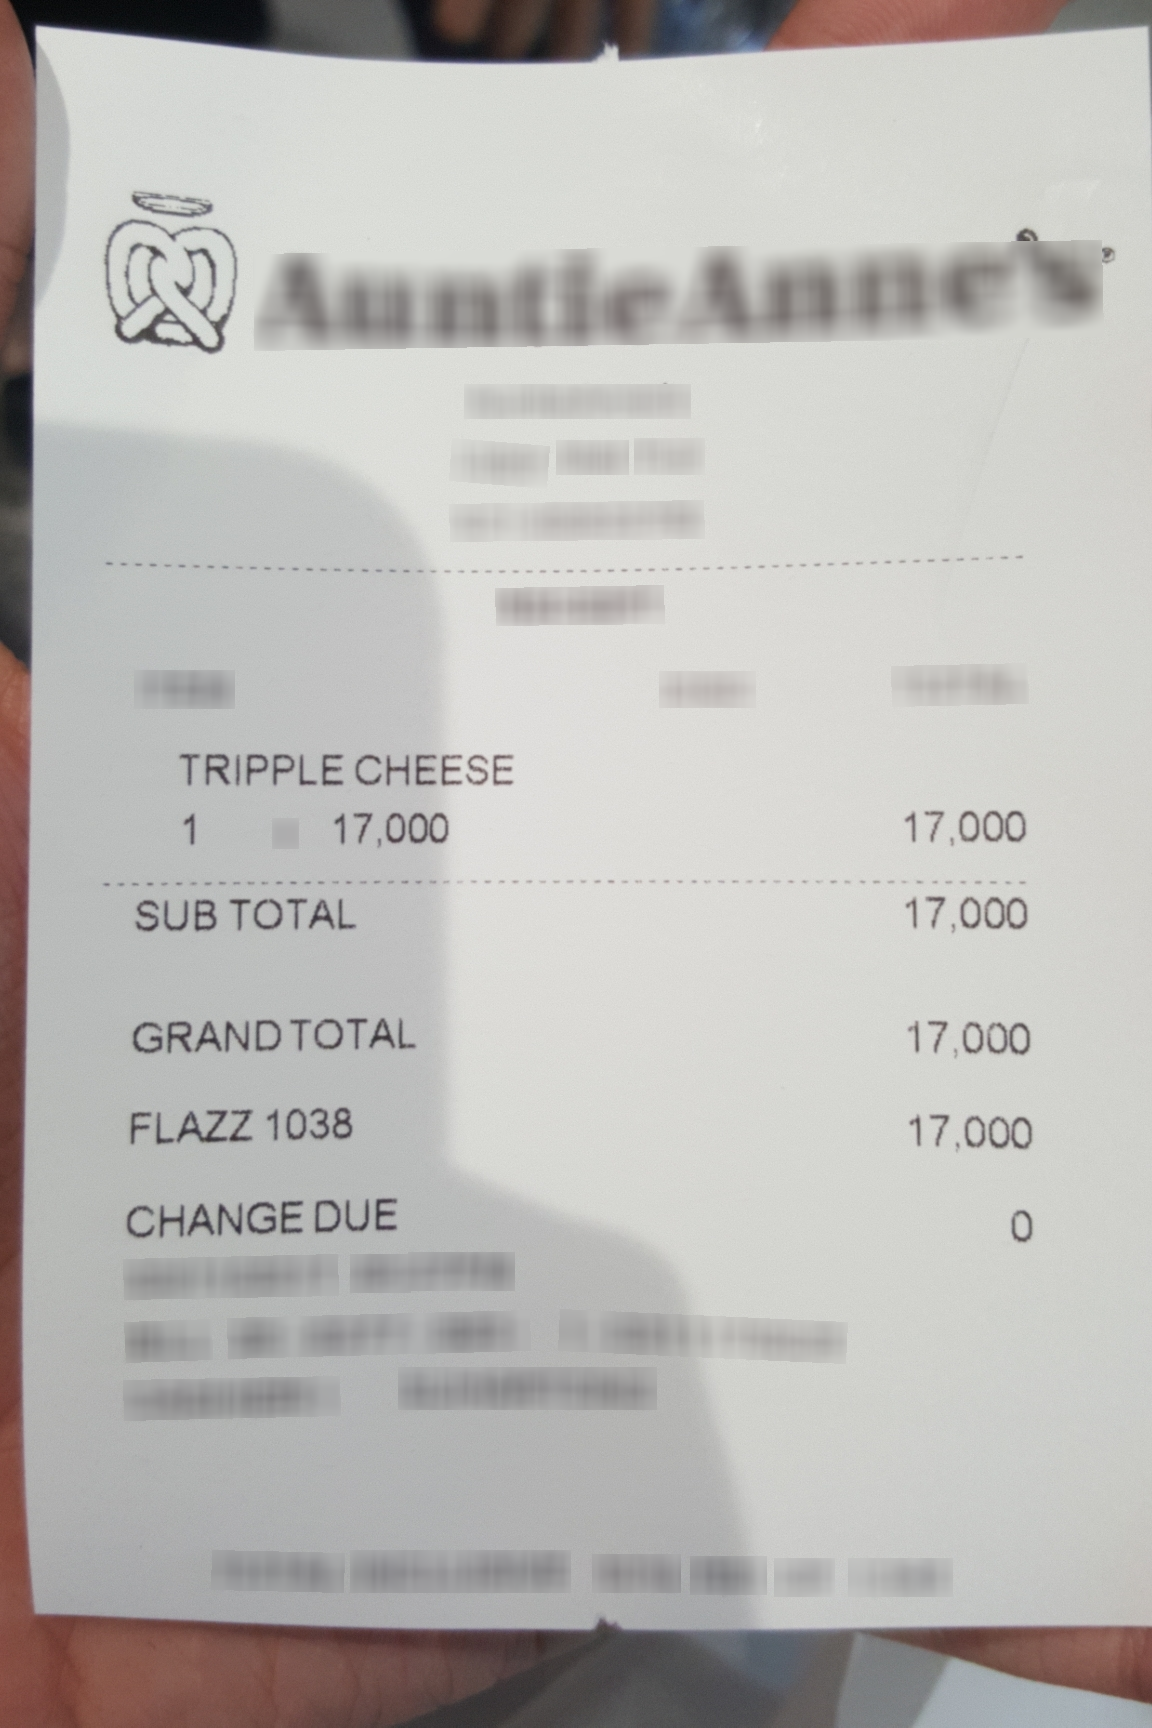
Number of items: 4
Subtotal: 17,000
Total: 17,000
OCR text regions:
text: TRIPPLE
text: CHEESE
text: 1
text: 17,000
text: 17,000
text: SUB
text: TOTAL
text: 17,000
text: GRAND TOTAL
text: 17,000
text: FLAZZ
text: 1038
text: 17,000
text: CHANGE
text: DUE
text: 0